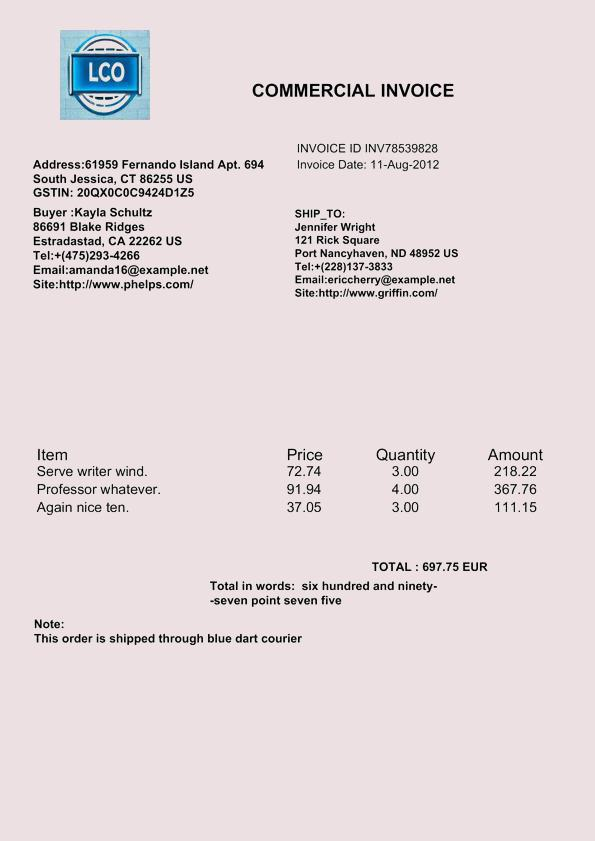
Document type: Invoice